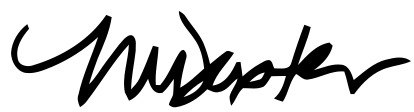
Signature of: maxine dexter